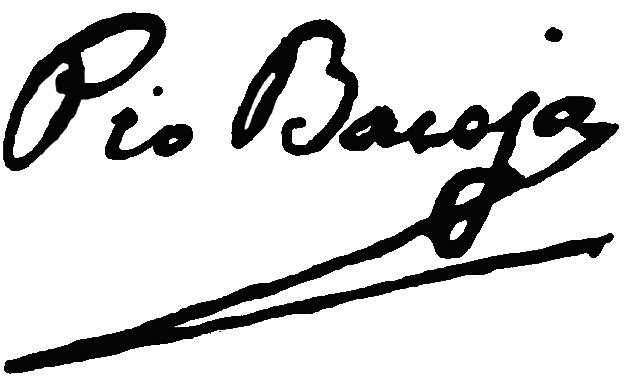
Signature of: pío baroja